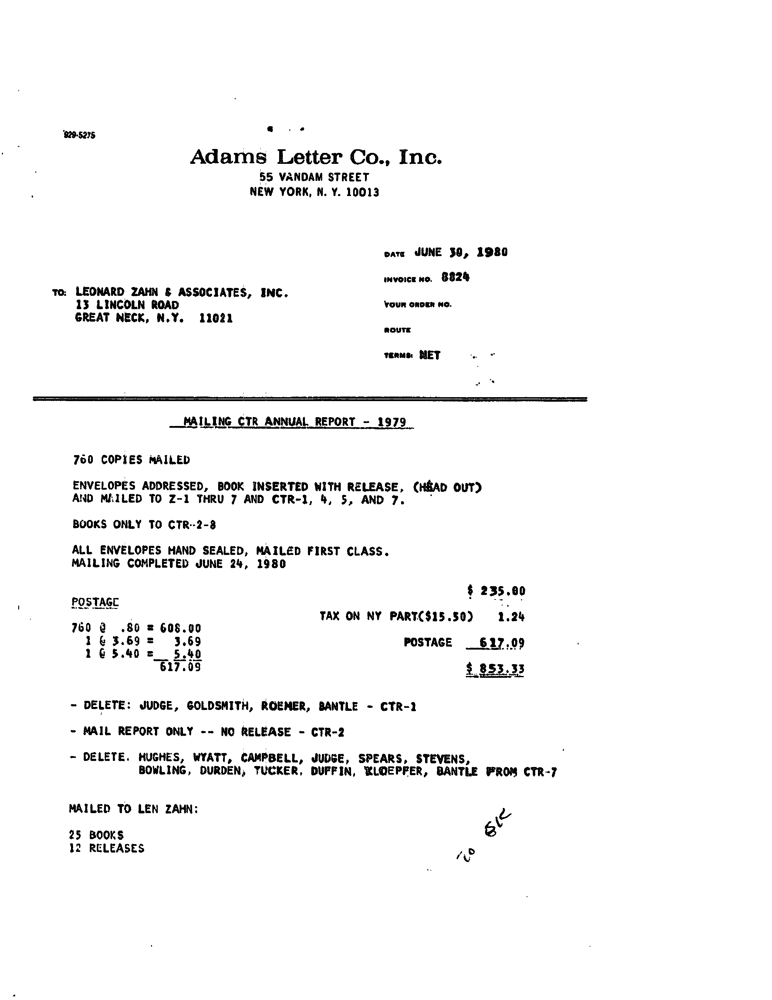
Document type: Invoice